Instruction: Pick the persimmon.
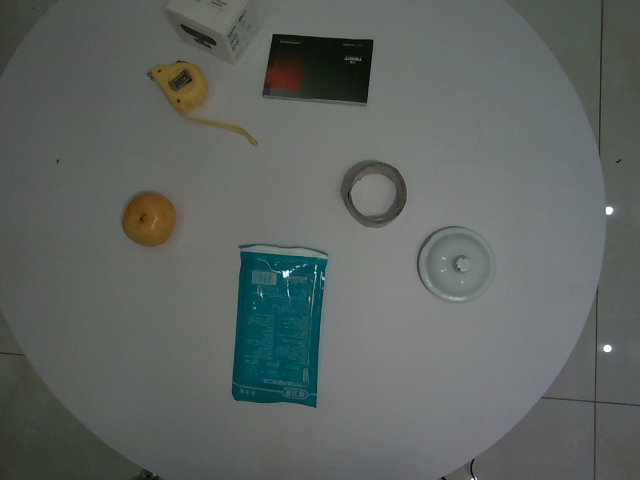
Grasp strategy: vertical